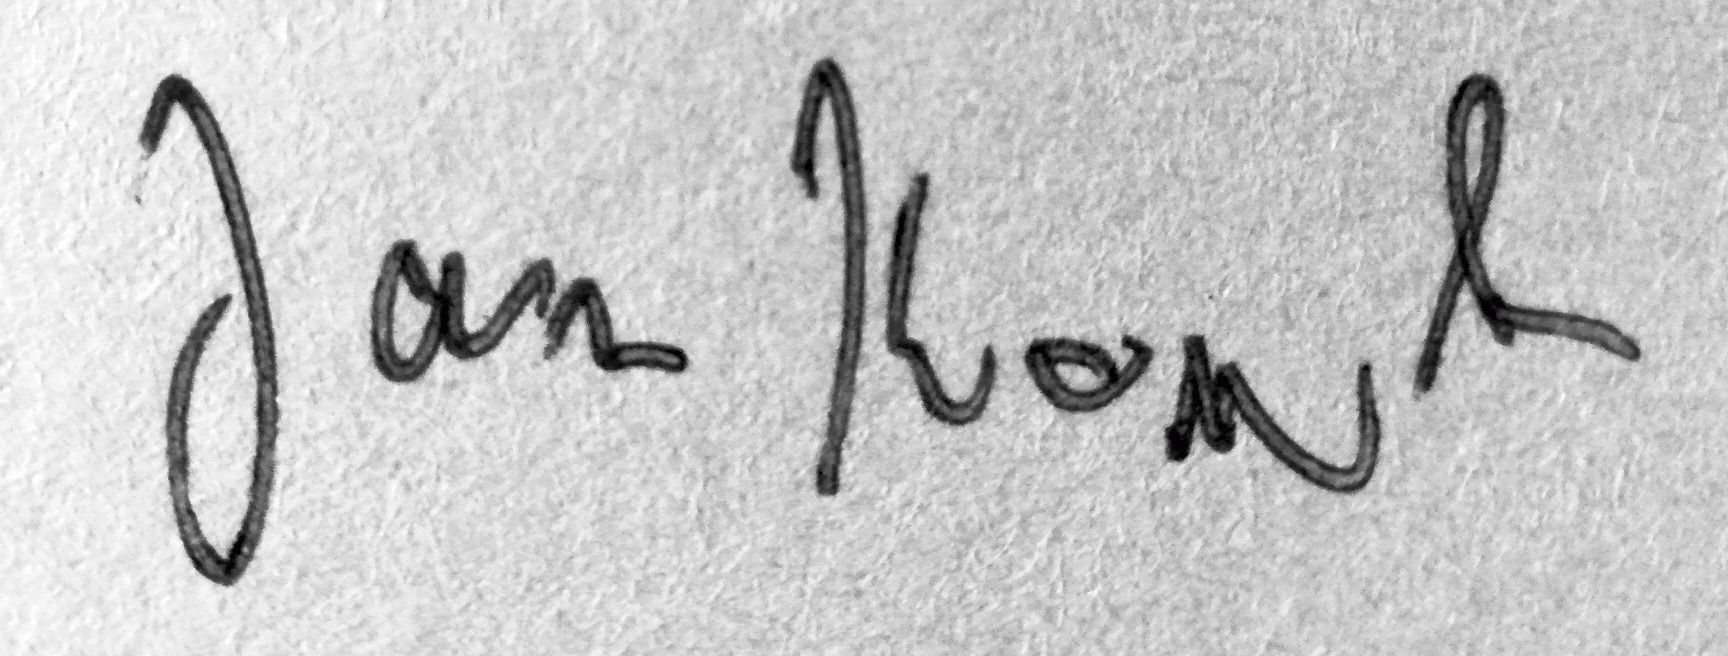
Signature of: jan kouba